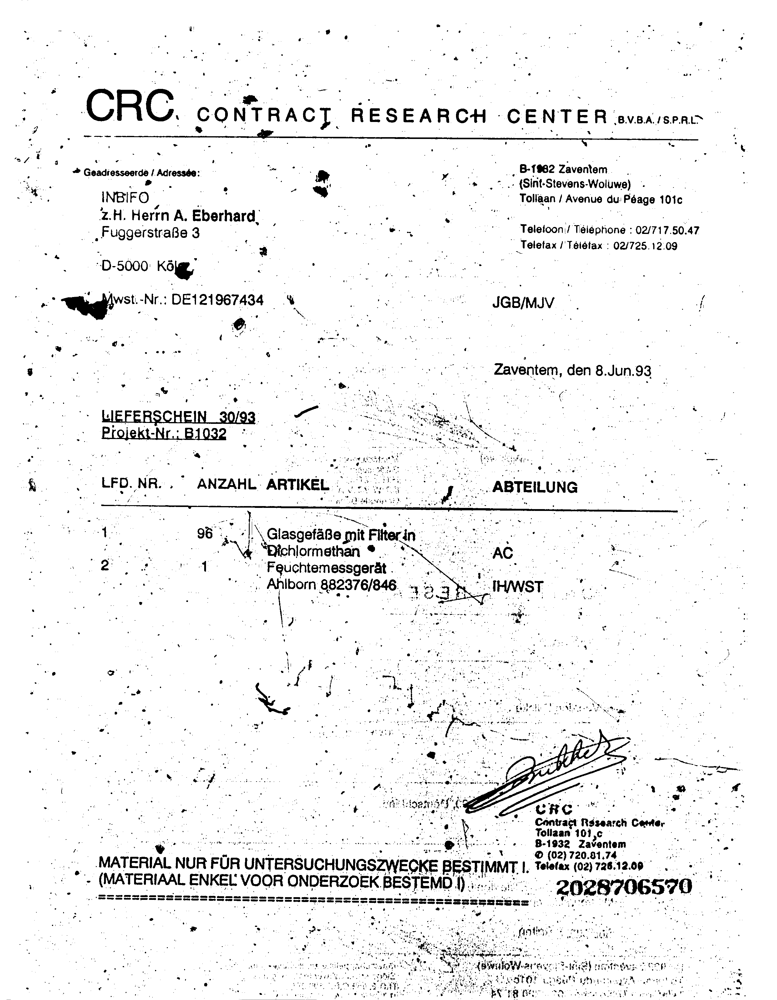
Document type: Invoice